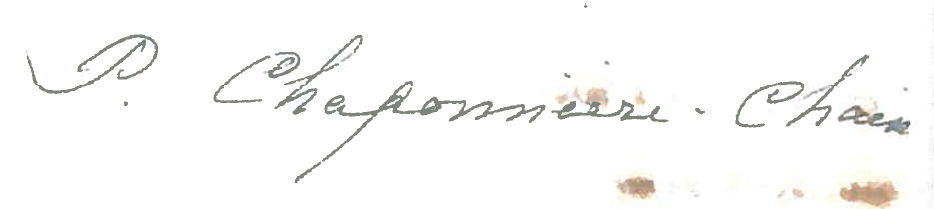
Signature of: pauline chaponnière chaix